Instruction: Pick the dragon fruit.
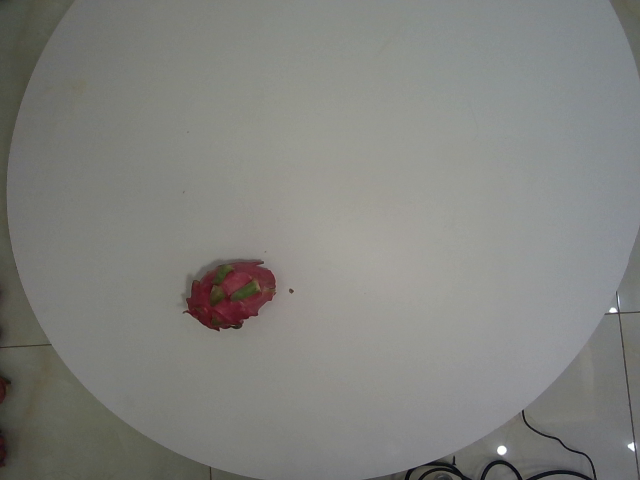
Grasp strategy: vertical